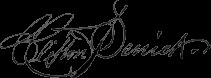
Signature of: charles clifton penick